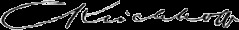
Signature of: charles william henry kirchhoff